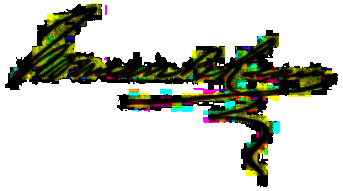
Signature of: norman b ream